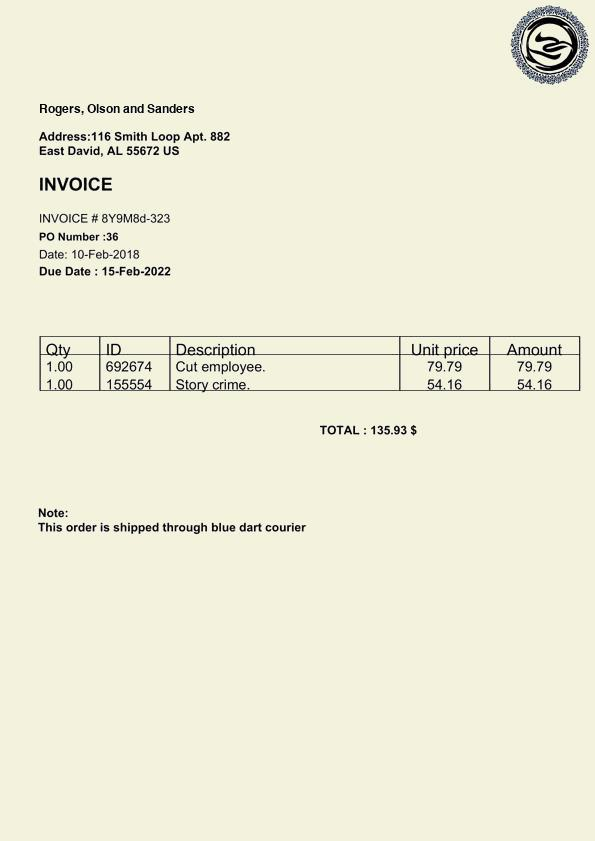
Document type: Invoice